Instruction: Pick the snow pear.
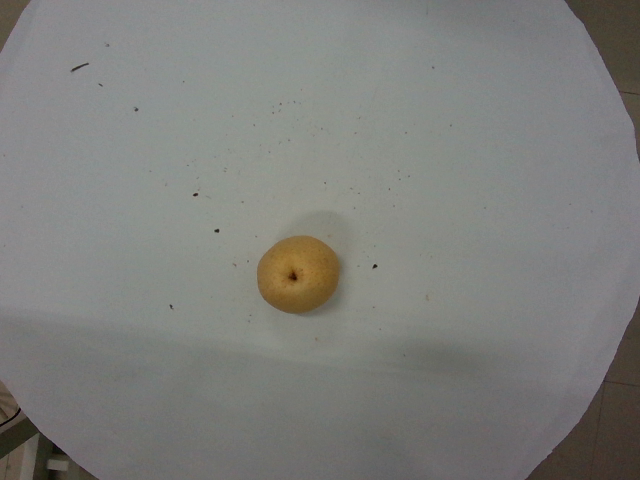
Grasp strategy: vertical